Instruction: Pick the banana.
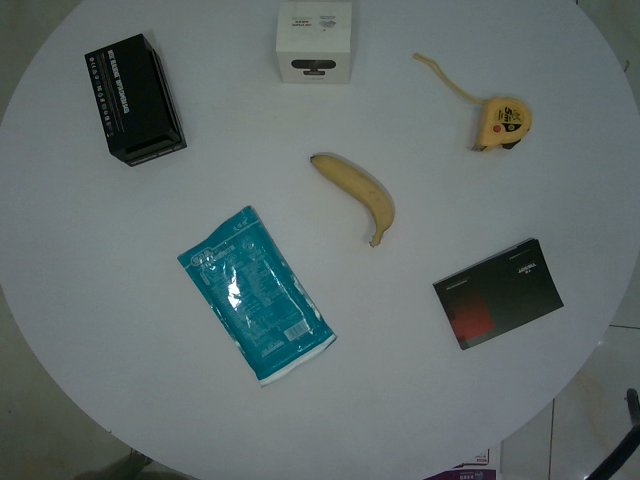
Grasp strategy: vertical